Question: How is the history relevant to the case?
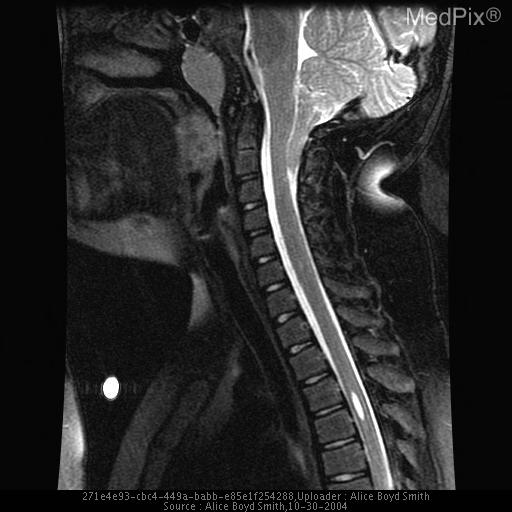
Answer: The patient's history of 8 year old female from the Pacific Islands with an encephalocele is key in understanding the case.